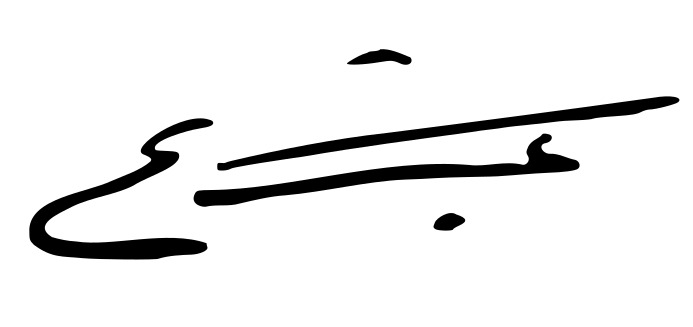
Signature of: abd al karim qasim